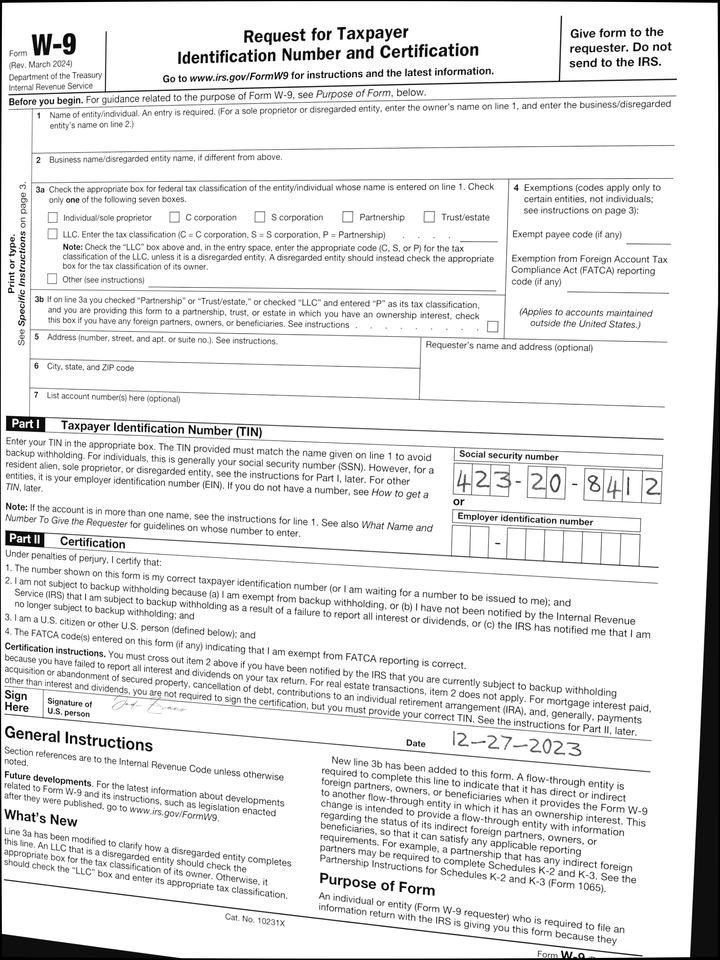
cbx: no
ssn: 423208412
sdt: 12-27-2023